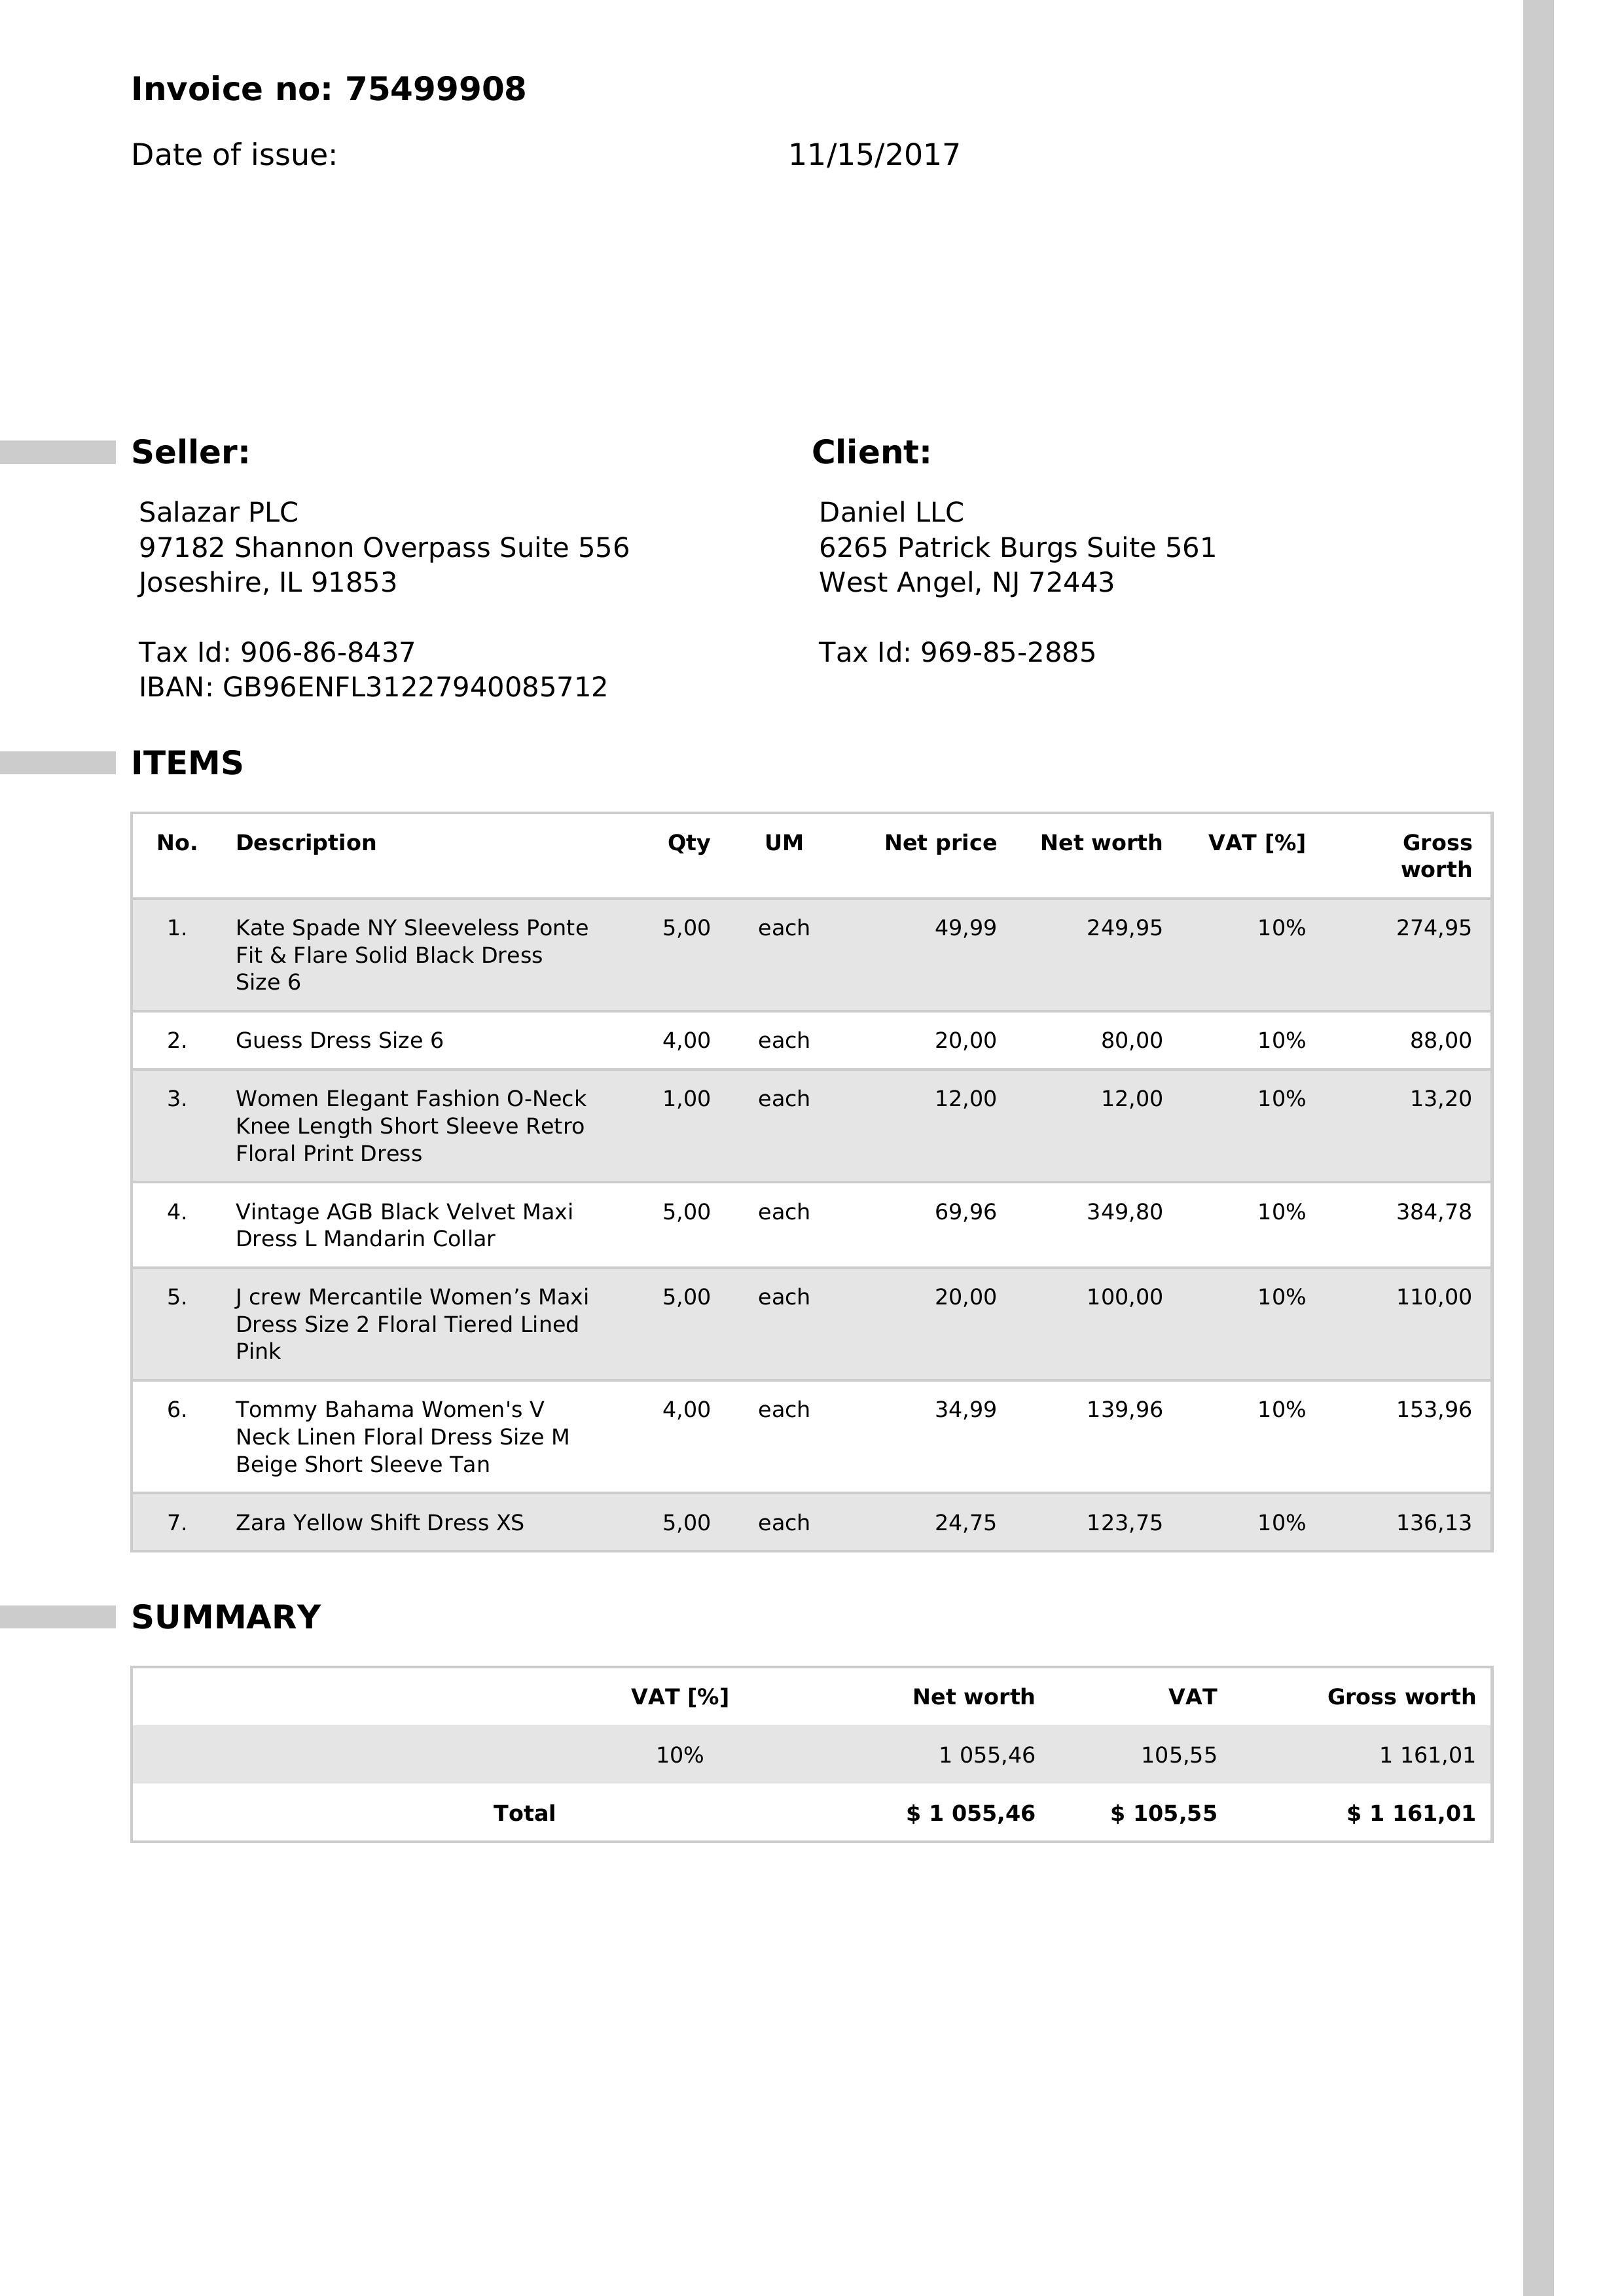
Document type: Invoice